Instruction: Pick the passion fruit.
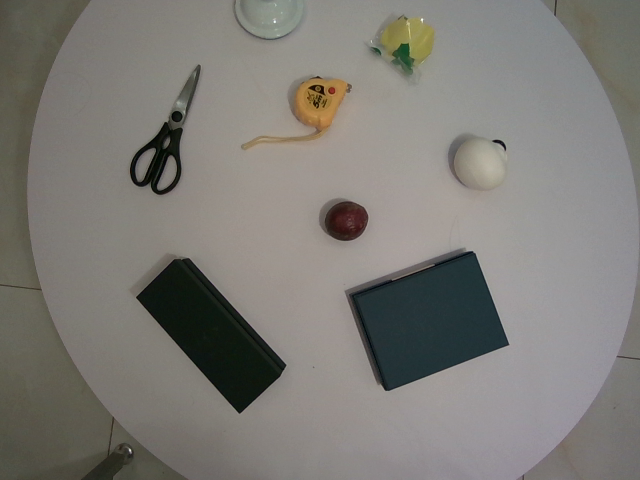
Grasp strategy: vertical